Question: What is the suspected problem?
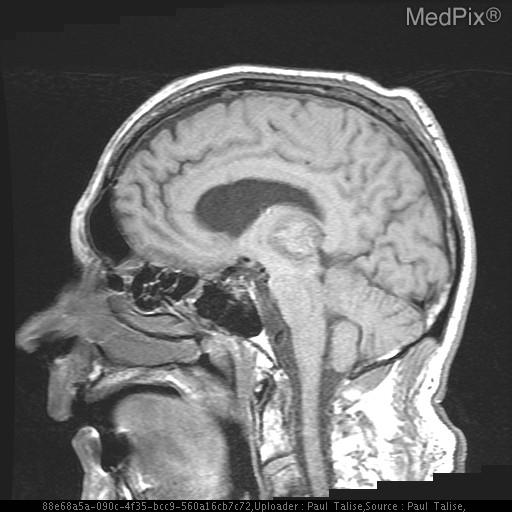
Answer: The findings suggest There is acute hemorrhage within the left thalamus and basal ganglia measuring up to 3 cm in greatest dimension.  There is extension of this hemorrhage into the third and lateral ventricles.  There is mild midline shift measuring on the order of 2 mm. There is mild heterogeneity of the hemorrhage.  No underlying mass is identified.  No other parenchymal hemorrhage or mass is seen.. Early subacute hemorrhage involving the left thalamus and basal ganglia. This hemorrhage demonstrates hyperintense signal on T1.. The patient might have a history of 75 y.o. man with CAD and chronic HTN presents with sudden onset right-sided weakness and sensory deficit..